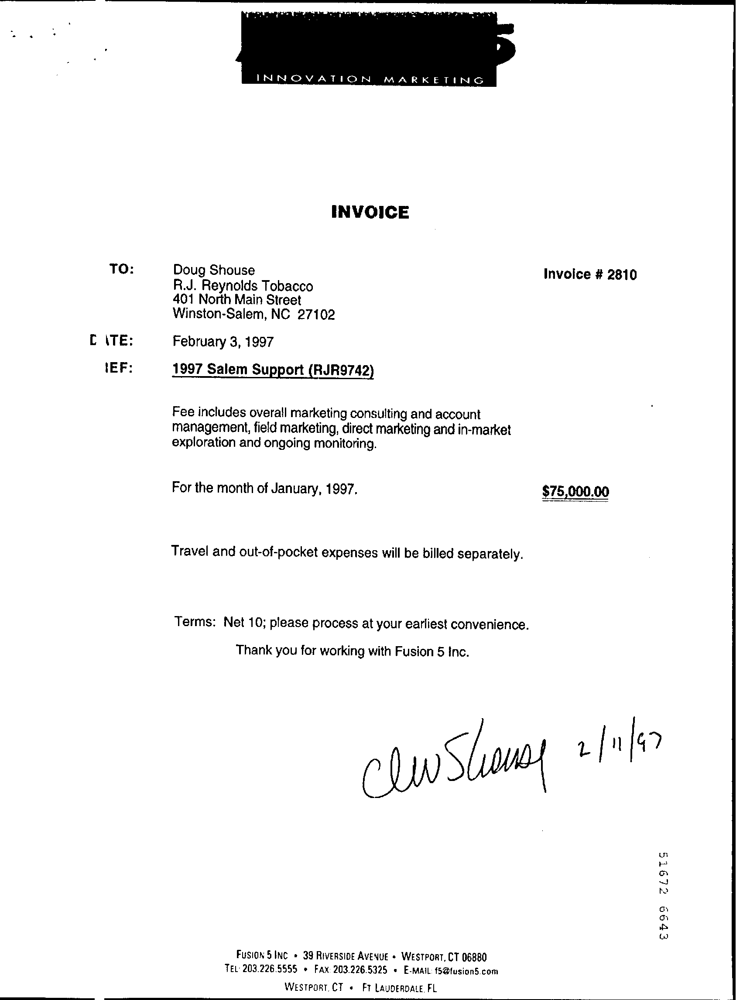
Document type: Invoice